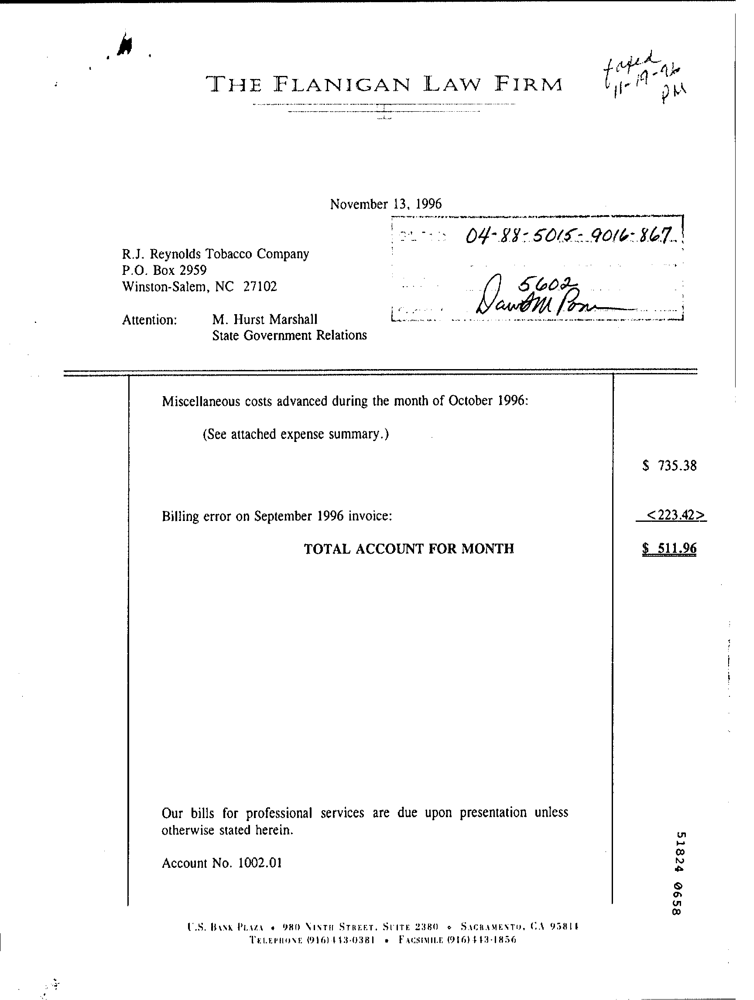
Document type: Invoice